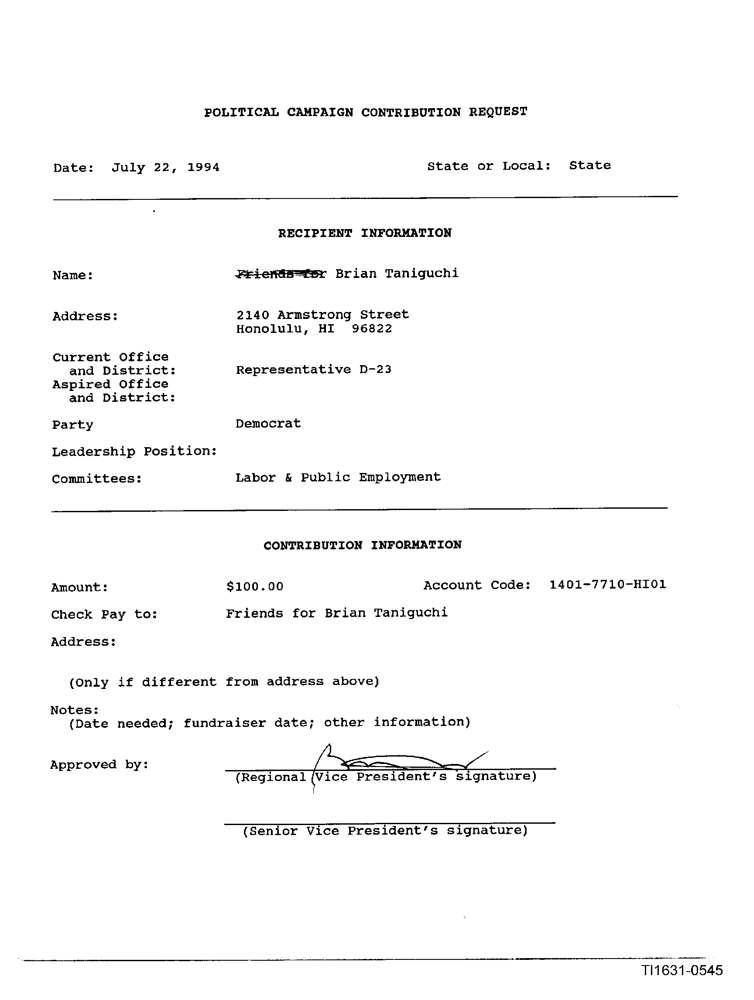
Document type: Invoice